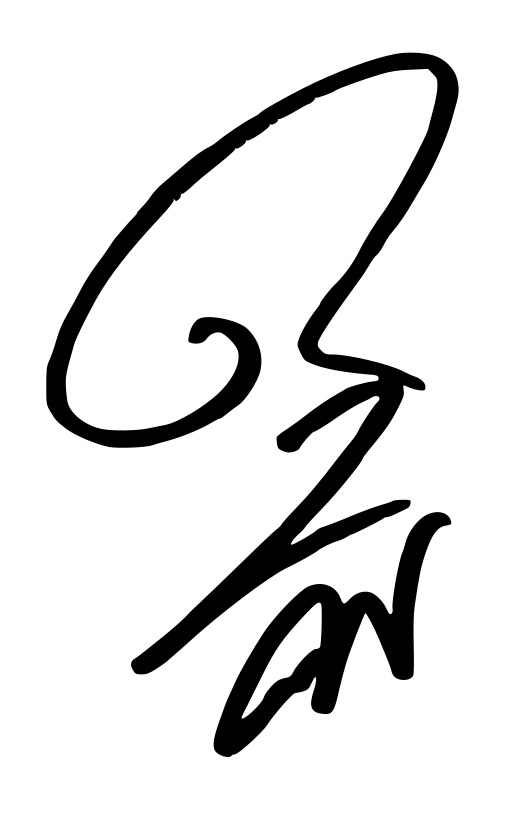
Signature of: rafael nadal